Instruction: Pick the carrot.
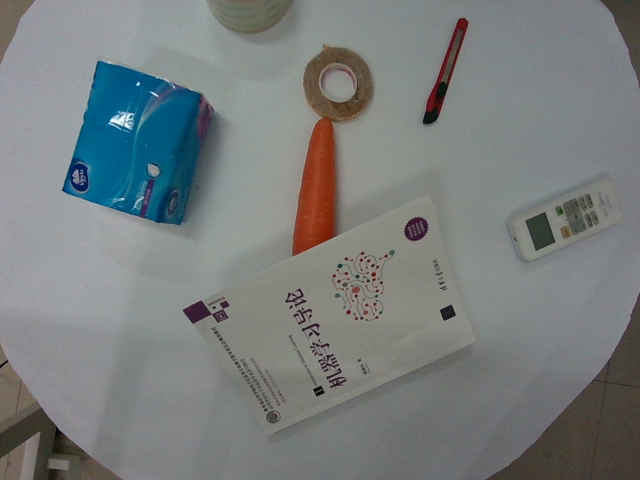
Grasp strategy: vertical